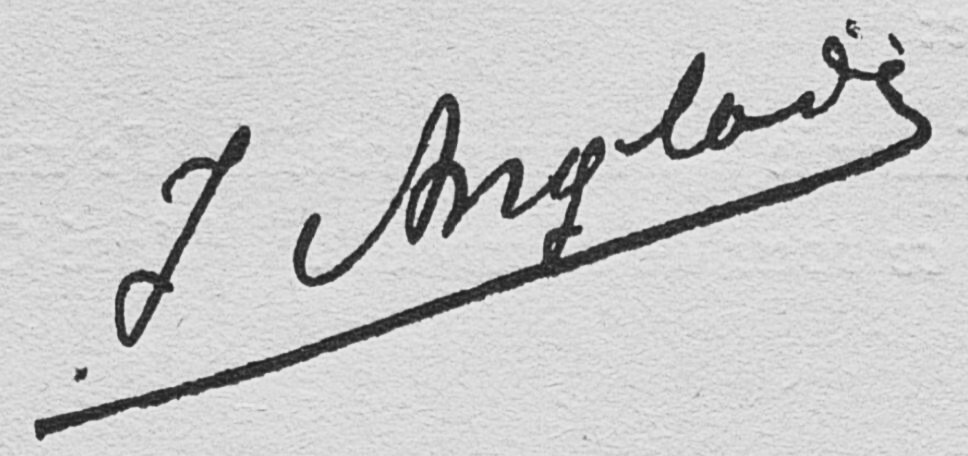
Signature of: joseph anglade